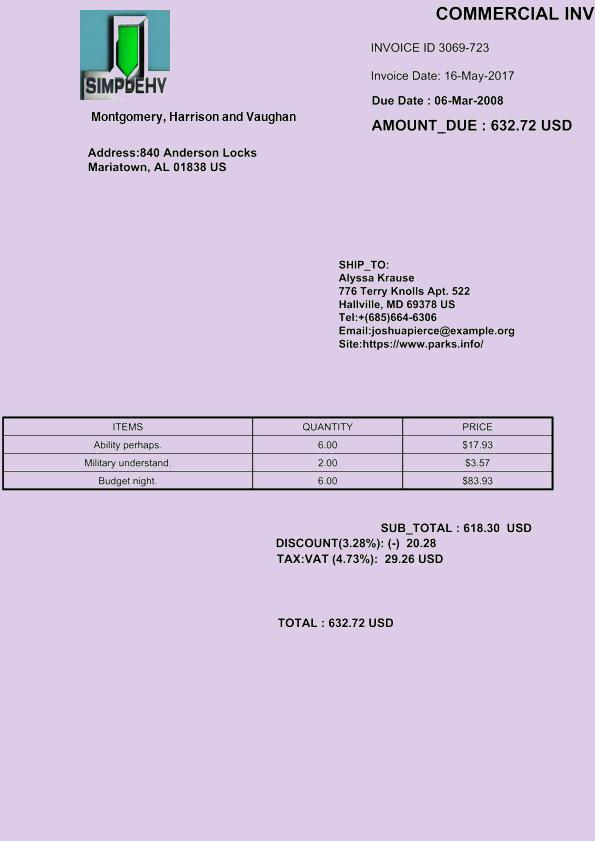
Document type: Invoice